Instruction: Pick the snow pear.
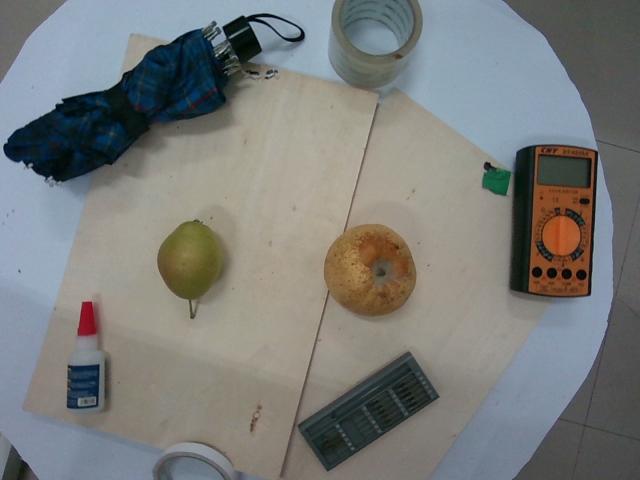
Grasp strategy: vertical